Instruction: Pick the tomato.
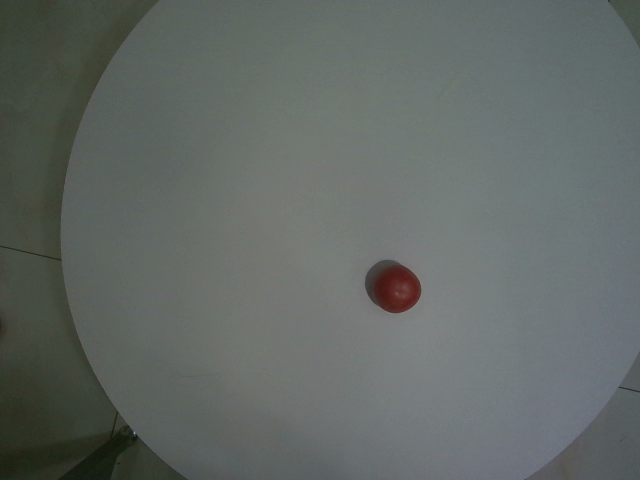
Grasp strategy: vertical